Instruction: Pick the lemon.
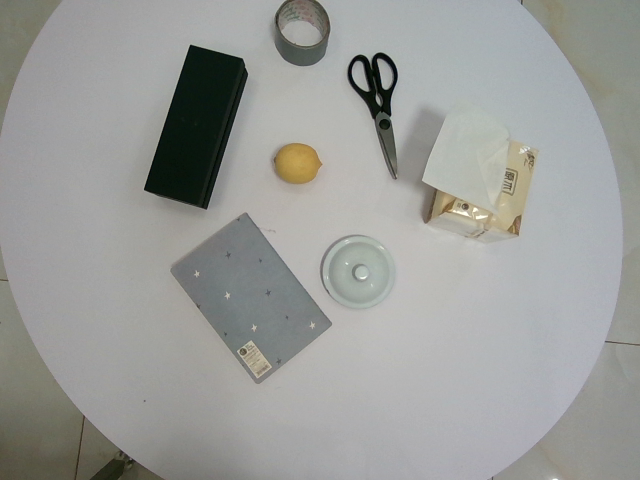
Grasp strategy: vertical